Question: What do the imaging results show?
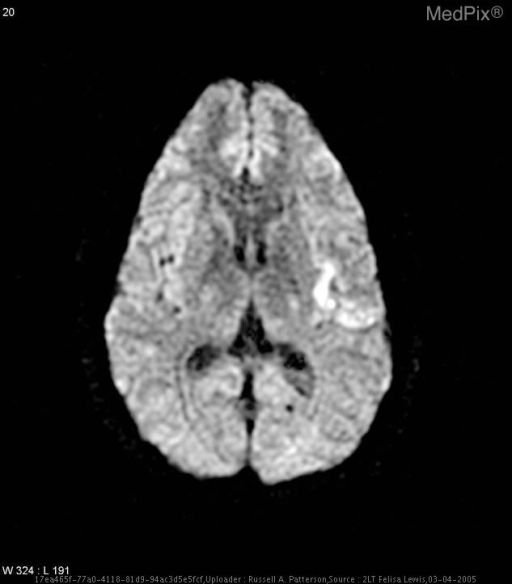
Answer: The imaging shows MRI–brain: Diffusion-weighted images – Increased signal intensity involving L insular cortex and adjacent operculum.  FLAIR and T2-weighted images – Increased signal intensity throughout L corona radiate w/ volume loss of the L frontal and parietal lobes.  Large wedge-shaped region of encephalomalacia in the lateral R frontal lobe possibly secondary to prior infarct.
MRA-brain: Severe near occlusion of ICAs bilaterally, normal appearance of vertebral and basilar arteries.
Dopper U/S-Carotids: R ICA completely occluded within a centimeter past bifurcation, L ICA – Very high resistance, abnormal flow at origin, possibly due to clot or very, very slow flow just above bifurcation MRI shows small area of restricted diffusion in the left MCA territory involving the insular and/or opercula..